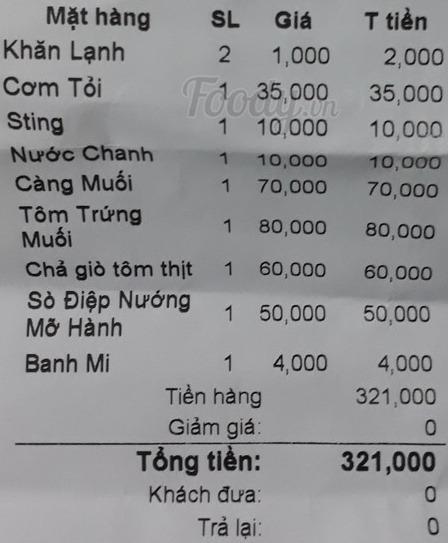
<table>
<tr>
<th>Mặt hàng</th>
<th>SL</th>
<th>Giá</th>
<th>T tiền</th>
</tr>
<tr>
<td>Khăn Lạnh</td>
<td>2</td>
<td>1,000</td>
<td>2,000</td>
</tr>
<tr>
<td>Cơm Tỏi</td>
<td>1</td>
<td>35,000</td>
<td>35,000</td>
</tr>
<tr>
<td>Sting</td>
<td>1</td>
<td>10,000</td>
<td>10,000</td>
</tr>
<tr>
<td>Nước Chanh</td>
<td>1</td>
<td>10,000</td>
<td>10,000</td>
</tr>
<tr>
<td>Càng Muối</td>
<td>1</td>
<td>70,000</td>
<td>70,000</td>
</tr>
<tr>
<td>Tôm Trứng Muối</td>
<td>1</td>
<td>80,000</td>
<td>80,000</td>
</tr>
<tr>
<td>Chả giò tôm thịt</td>
<td>1</td>
<td>60,000</td>
<td>60,000</td>
</tr>
<tr>
<td>Sò Điệp Nướng Mỡ Hành</td>
<td>1</td>
<td>50,000</td>
<td>50,000</td>
</tr>
<tr>
<td>Banh Mi</td>
<td>1</td>
<td>4,000</td>
<td>4,000</td>
</tr>
</table>

Tiền hàng 321,000
Giảm giá: 0
Tổng tiền: 321,000
Khách đưa: 0
Trả lại: 0